Question: How is the history relevant to the case?
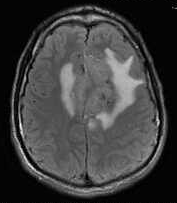
Answer: The patient's history of 21 y.o. man with a new onset seizure and severe headaches. is key in understanding the case.